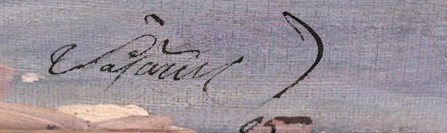
Signature of: jan šafařík